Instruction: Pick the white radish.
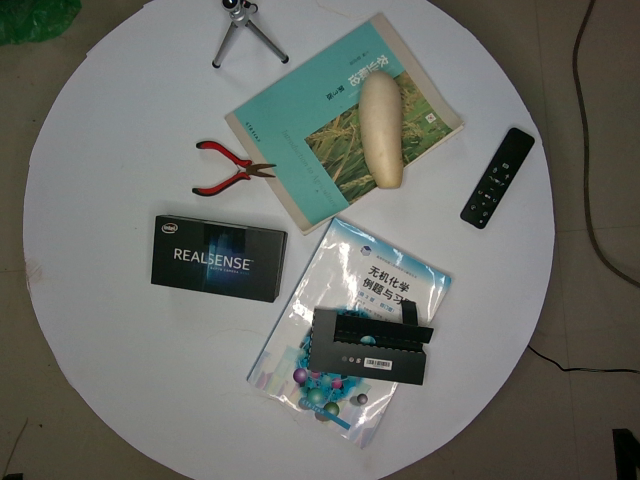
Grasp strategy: vertical